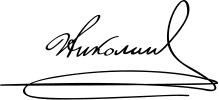
Signature of: nicholas ii of russia